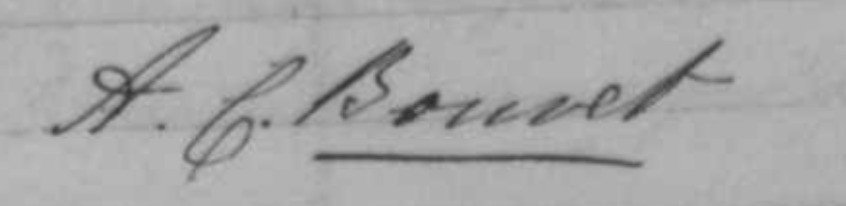
Signature of: madame carette